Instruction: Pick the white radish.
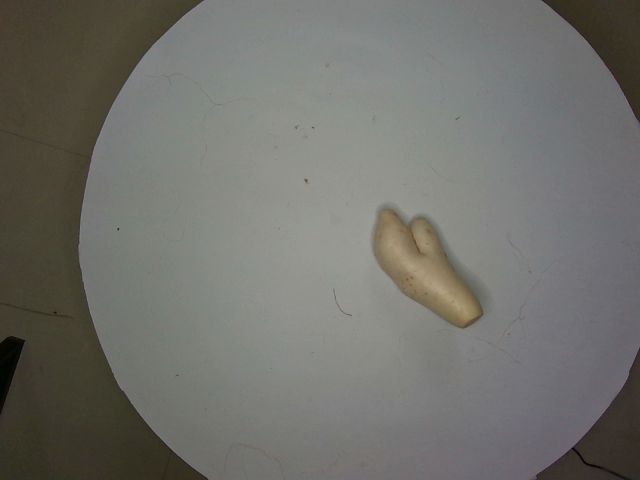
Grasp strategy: vertical